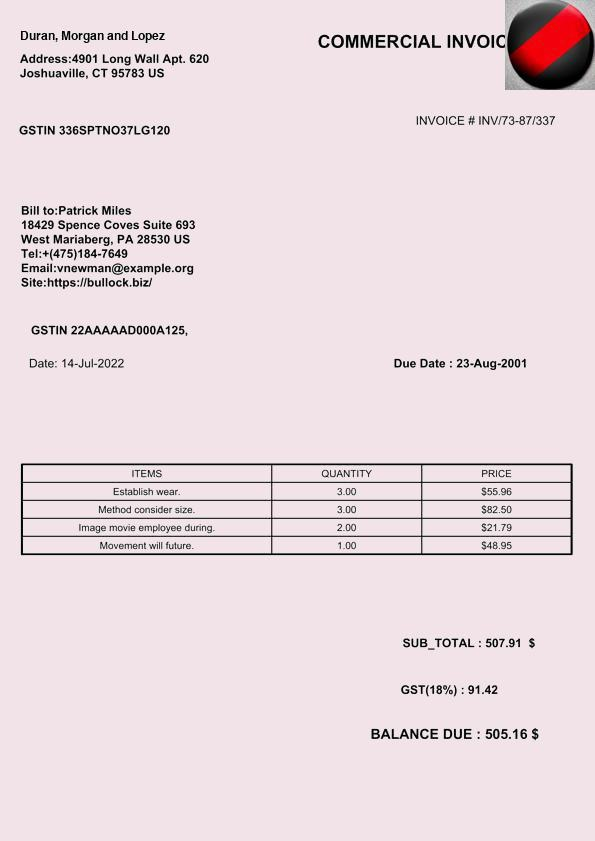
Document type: Invoice